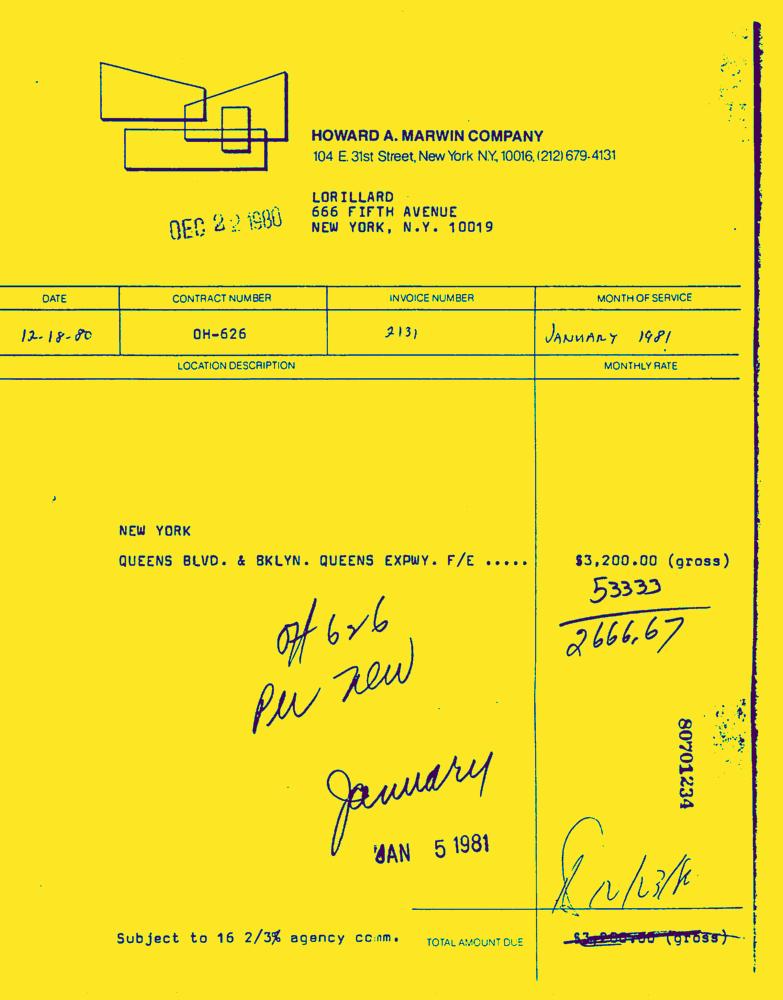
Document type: Invoice-Doc